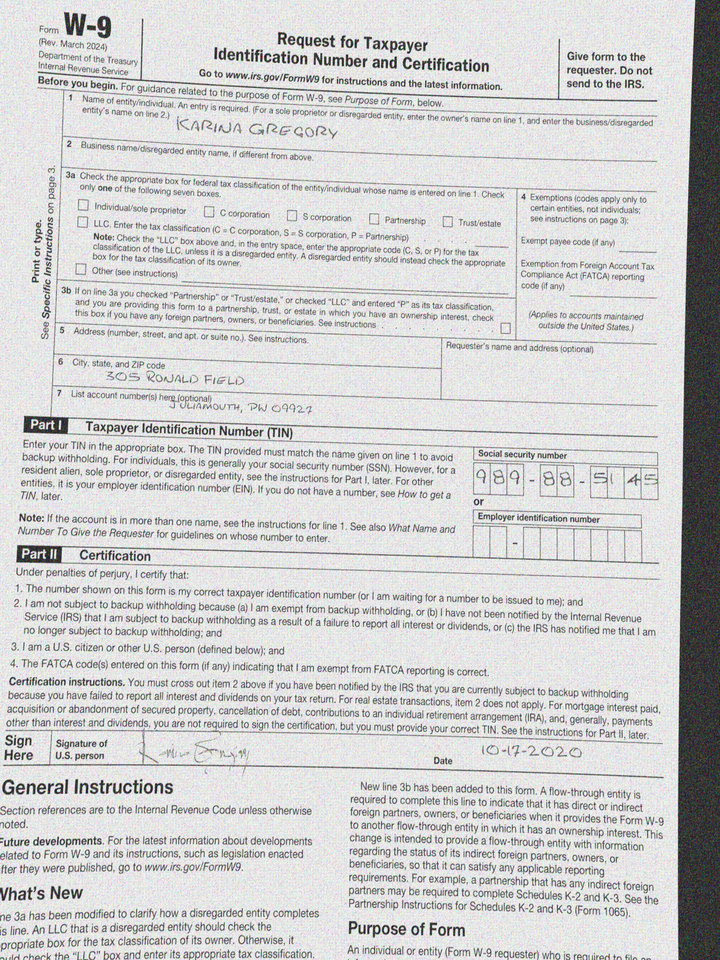
adr1: 305 Ronald Field
adr2: Juliamouth, PW 09927
cbx: no
ssn: 989885145
enm: Karina Gregory
sdt: 10-17-2020